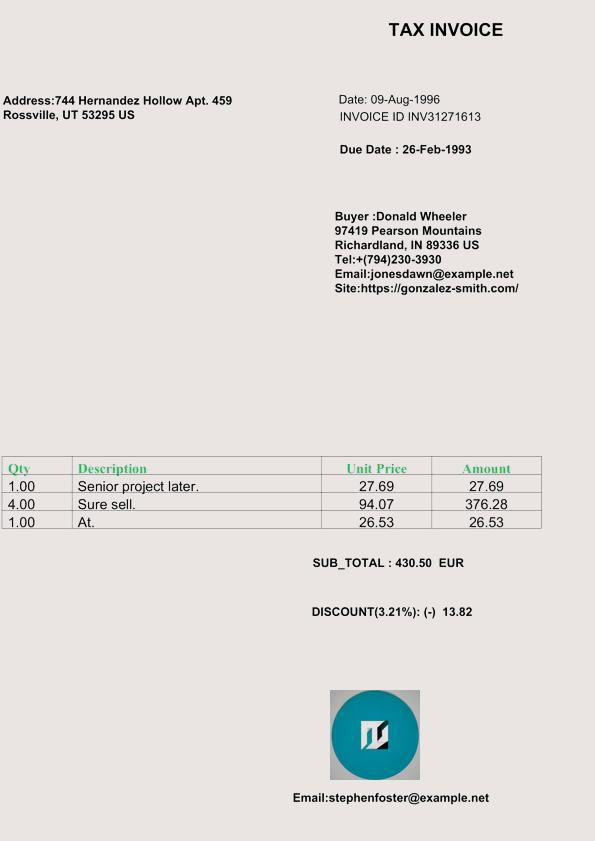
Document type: Invoice